Question: How is the property described in the document?
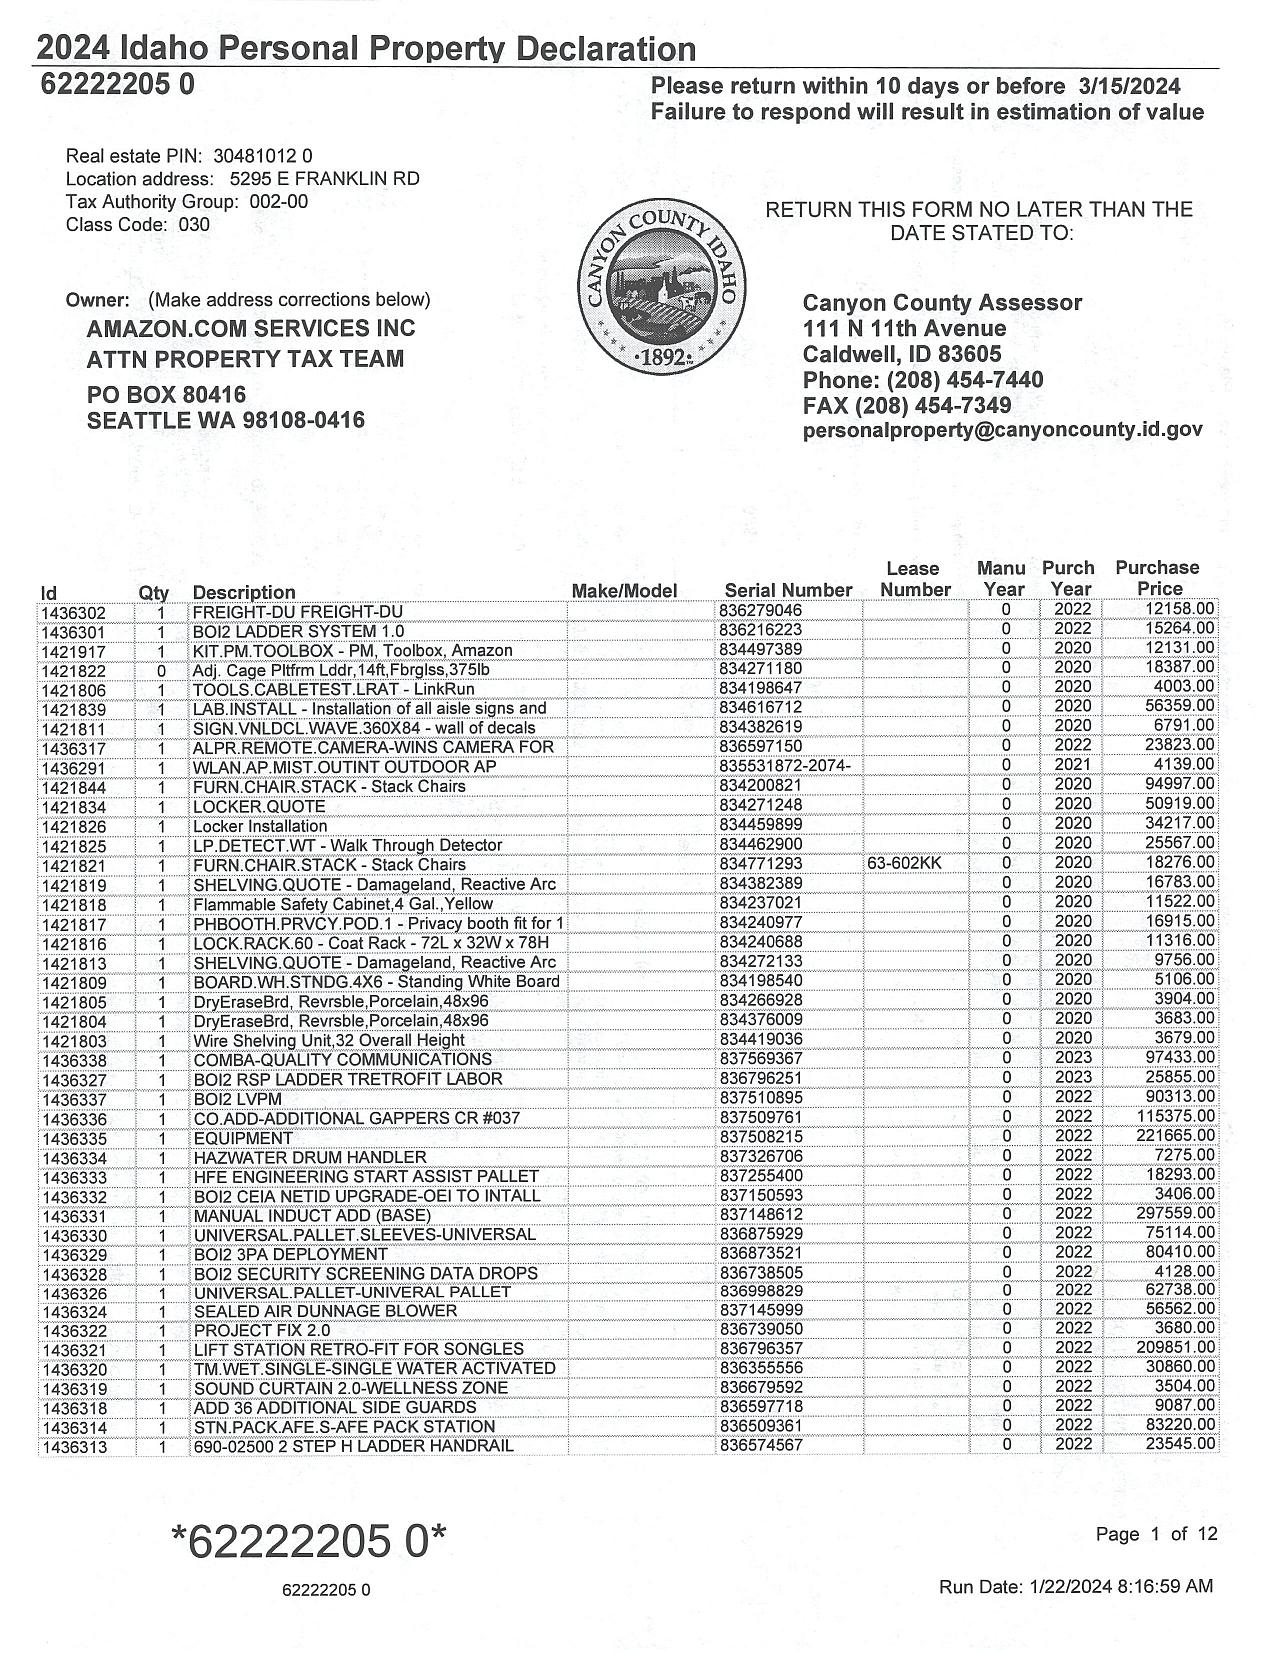
Answer: "FREIGHT-DU FREIGHT-DU, BOI2 LADDER SYSTEM 1.0, KIT PM TOOL BOX - PM"